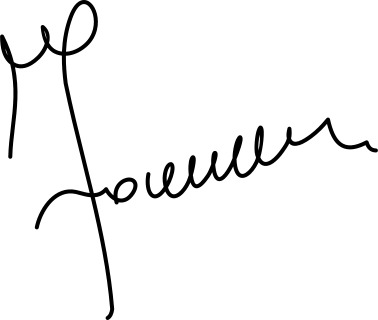
Signature of: bamir topi